Question: Describe the condition in detail:
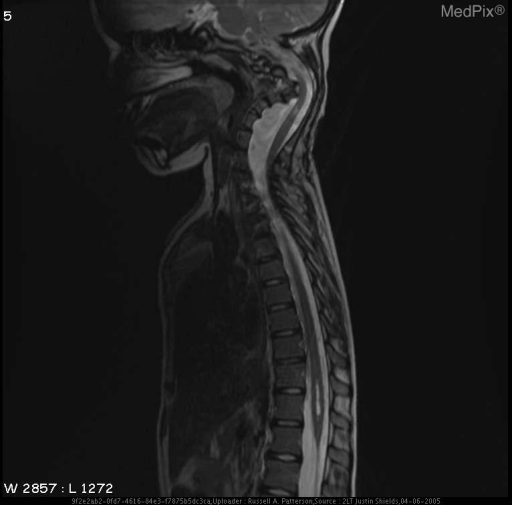
Answer: The disease is discussed as: Diagnosis of Neurofibromatosis Type 1
(Two Required for Dx)

    * Six or more caf? au lait macules over 5 mm in greatest diameter in prepubertal individuals and over 15 mm in greatest diameter in postpubertal individuals
    * Two or more neurofibromas of any type or one plexiform neurofibroma
    * Freckling in the axillary or inguinal regions
    * Optic glioma
    * Two or more Lisch nodules (iris harmartomas)
    * A distinctive osseous lesion such as sphenoid dysplasia or thinning of long bone cortex with or without pseudoarthrosis
    * A first-degree relative (parent, sibling, or offspring) with NF1 by the above criteria

Diagnosis of Neurofibromatosis Type 2
(Either #1 or #2)
   1. Bilateral masses of the eighth cranial nerve seen with appropriate imaging techniques (e.g., CT or MRI)
   2. A first-degree with NF2 and either A or B:
         A. Unilaterial mass of the eighth cranial nerve, or
         B. Two of the following:
                * Neurofibroma
                * Meningioma
                * Glioma
                * Schwannoma
                * Juvenile posterior subcapsular lenticular opacity
=====================
http://www.ncbi.nlm.nih.gov/entrez/query.fcgi?cmd=Search&db=pubmed&term=neurofibromatosis+diagnosis+criteria&tool=fuzzy
http://odp.od.nih.gov/consensus/cons/064/064_statement.htm
http://www.ncbi.nlm.nih.gov/entrez/query.fcgi?cmd=retrieve&db=pubmed&list_uids=12473765&dopt=Abstract
http://neurosurgery.mgh.harvard.edu/NFclinic/NFlinks.htm